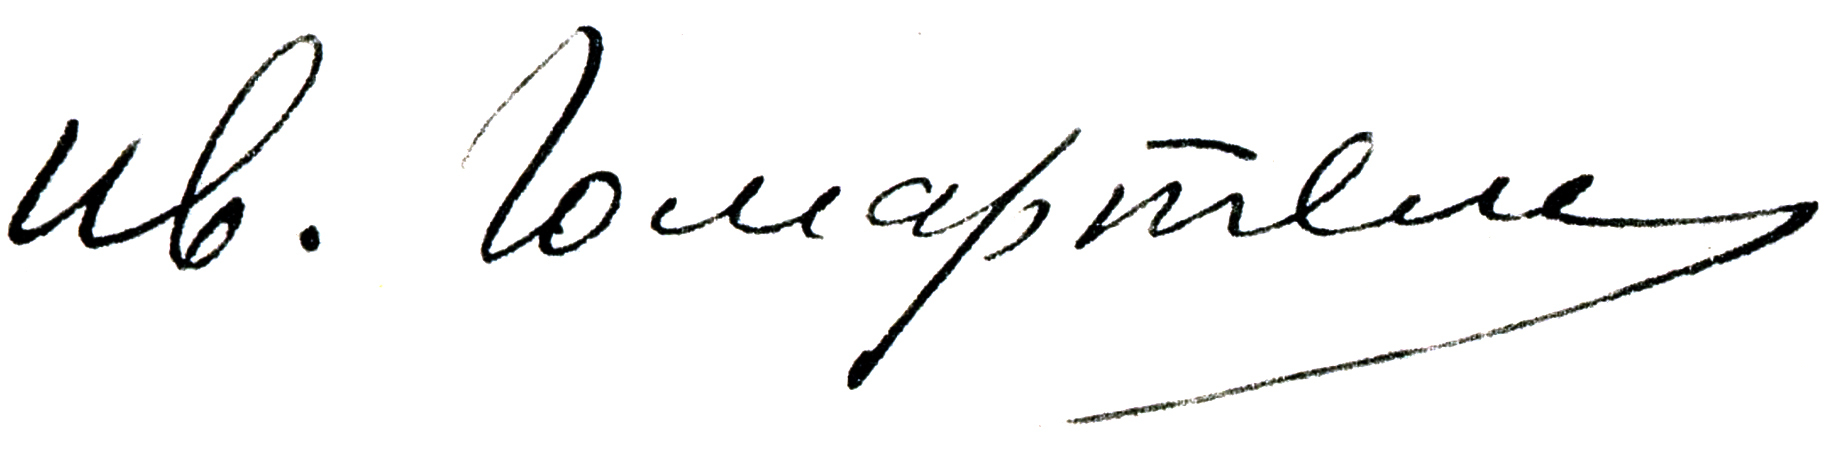
Signature of: ivane gomarteli